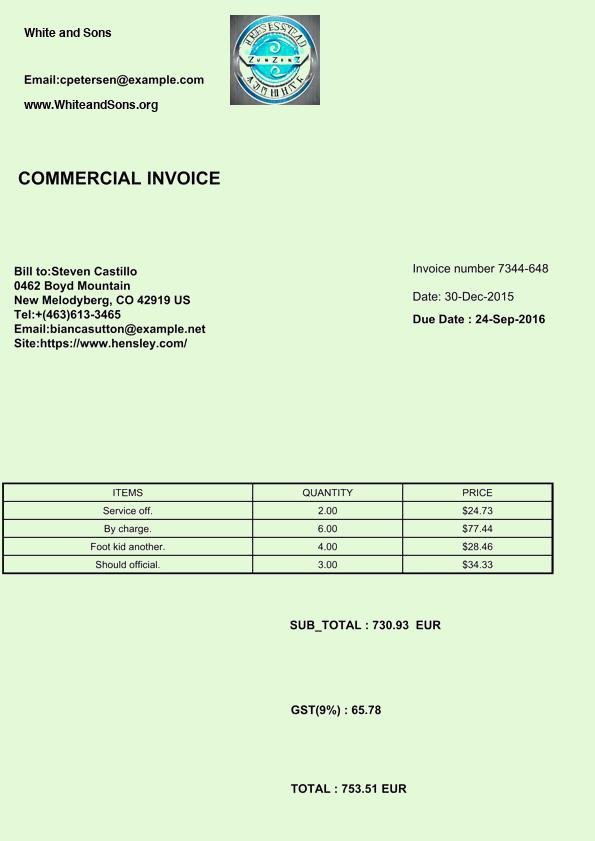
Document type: Invoice